Question: What appears to be the issue?
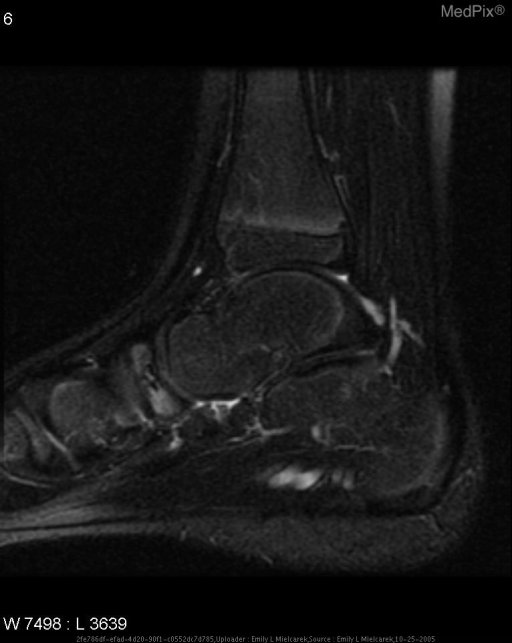
Answer: The findings suggest Oblique and Lateral radiographs demonstrate sclerosis and decreased A-P diameter of the navicular bone.
FSE T2-weighted with fat sat sagittal MR image of the left foot shows high-signal-intensity necrosis and edema in the tarsal navicular bone and low-signal-intensity sclerosis of this bone.. FSE T2-weighted with fat sat sagittal MR image of the left foot shows high-signal-intensity necrosis and edema in the tarsal navicular bone and low-signal-intensity sclerosis of this bone.. The patient might have a history of Otherwise healthy 6 year old boy presents to primary care with 2-week history of discomfort in left foot. Mother reports that the boy had been acting normally until two weeks ago when he began to complain of left foot pain. There was no history of trauma, recent or in the past. His mother noted that over the last week the patient has been favoring the left foot and walked with a limp..